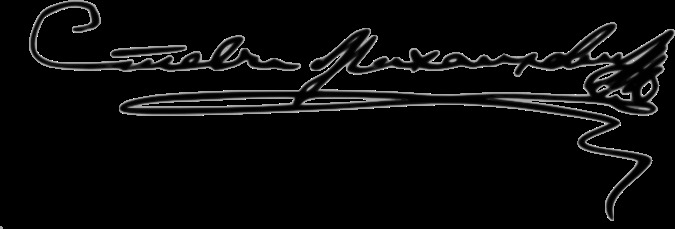
Signature of: stevča mihailović